Question: What could the diagnosis suggest?
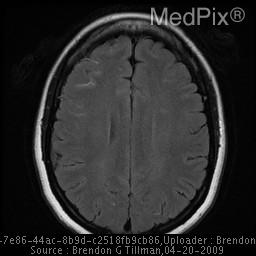
Answer: The possible diagnosis includes Postpartum Cerebral Angiopathy
Preeclampsia
Pseudoanyeurysm
Primary Cerebral Vasculitis
Other secondary Cerebral Vasculitis:
•  Polyarteritis nodosa
•  Giant cell arteritis
•  Takayasu’s arteritis
•  Wegener’s granulomatosis
•  SLE
•  RA
•  Behcet’s syndrome
•  Lyme Disease
•  Illicit drugs
           	cocaine
           	heroin
           	amphetamines
•  Sarcoidosis.